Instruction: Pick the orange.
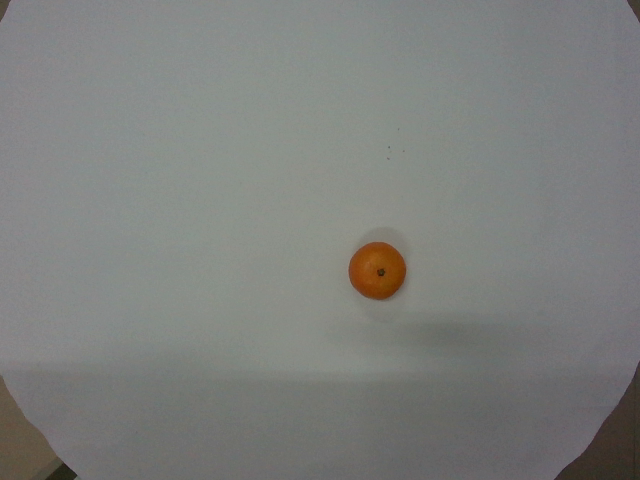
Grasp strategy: vertical